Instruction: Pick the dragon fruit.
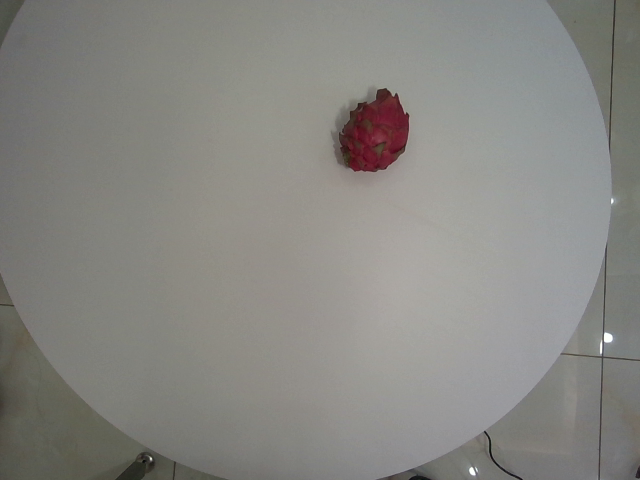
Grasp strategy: vertical